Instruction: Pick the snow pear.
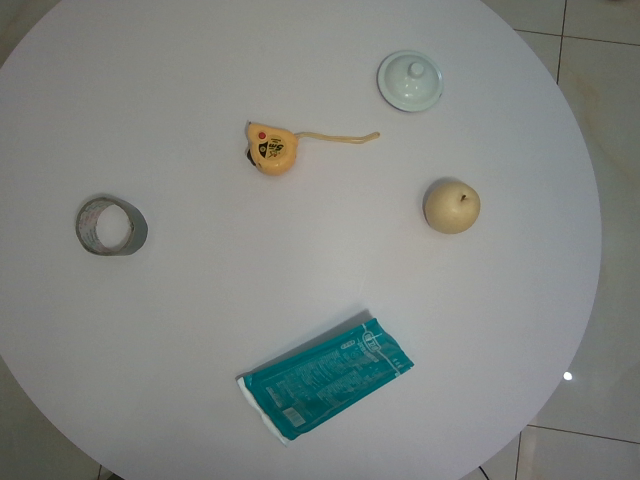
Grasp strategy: vertical